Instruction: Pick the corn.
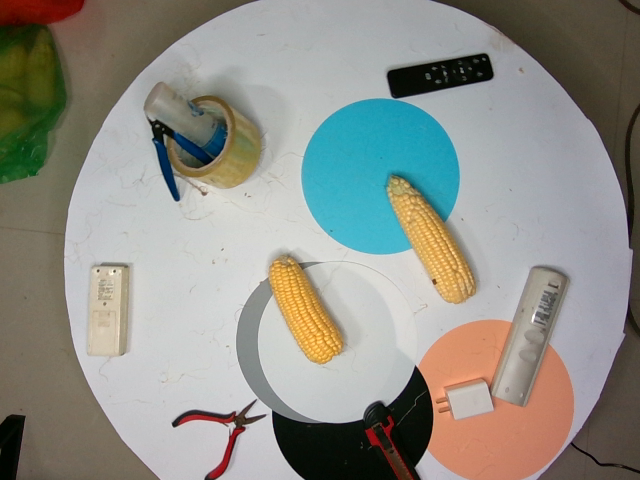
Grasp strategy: vertical